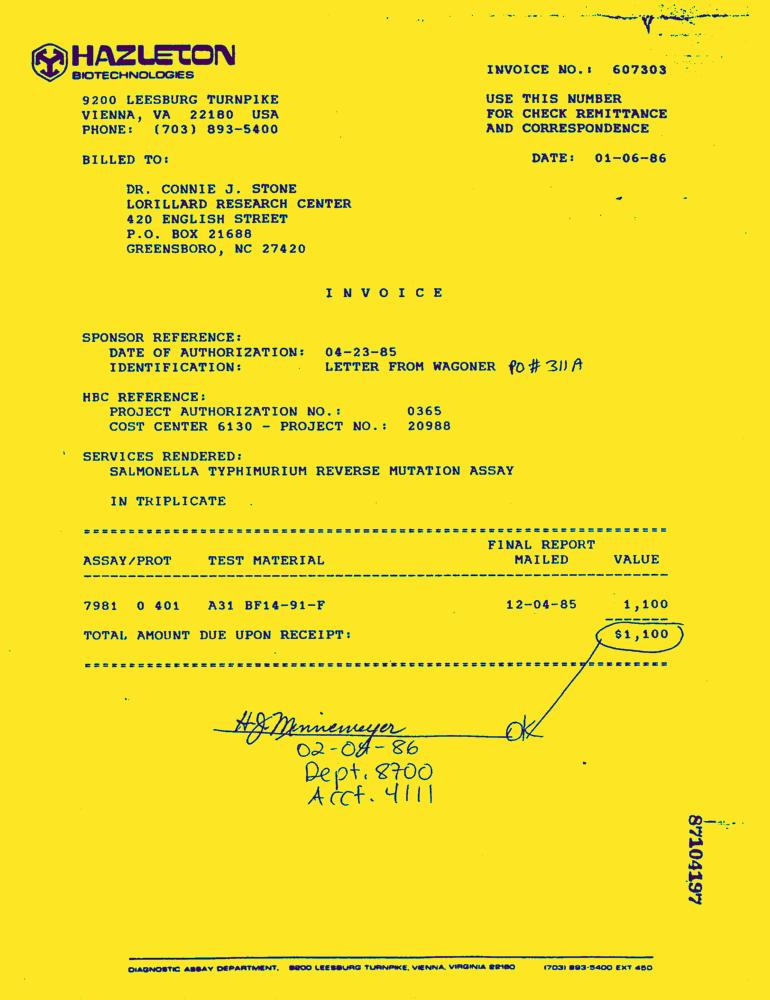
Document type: Invoice-Doc